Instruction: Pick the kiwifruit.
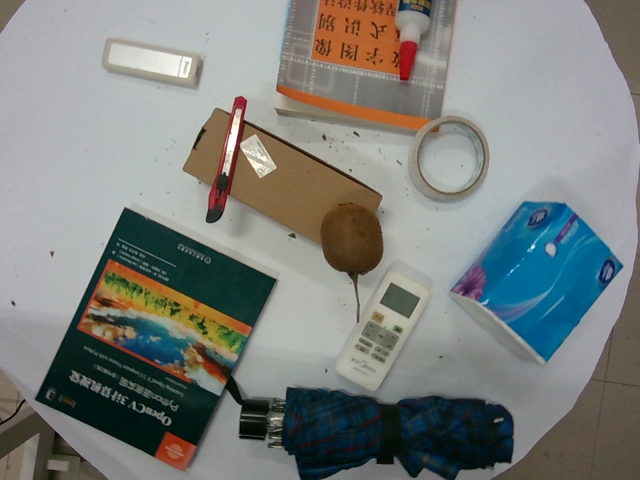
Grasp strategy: vertical